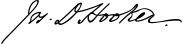
Signature of: joseph dalton hooker